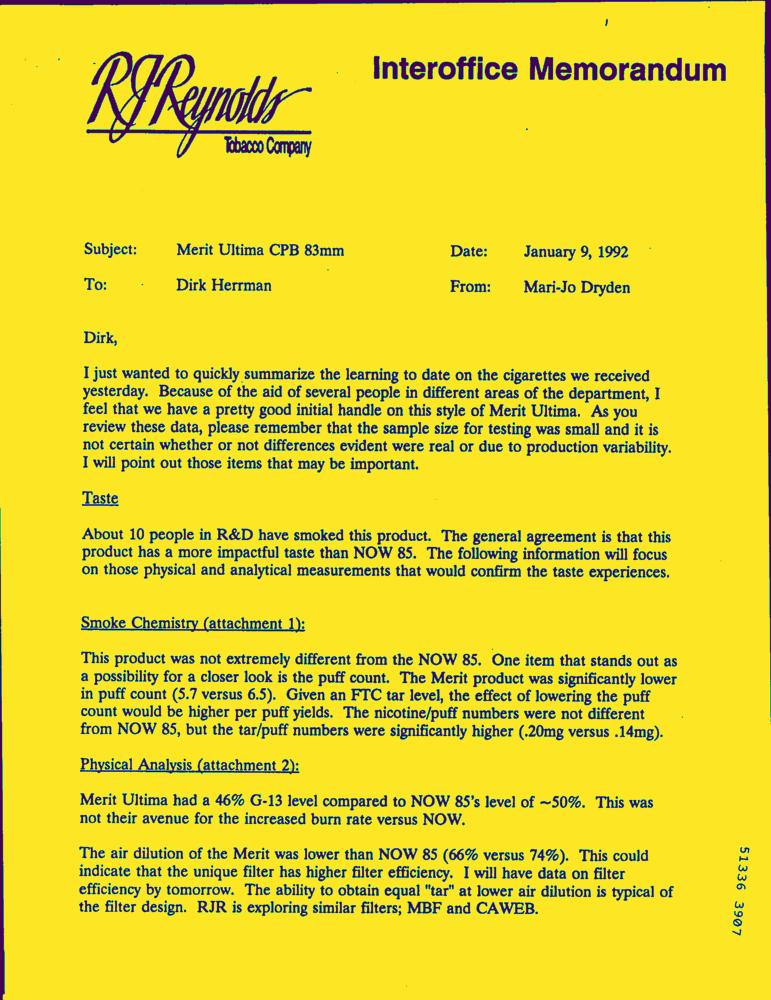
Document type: Letter-Doc